Question: What is the main concern?
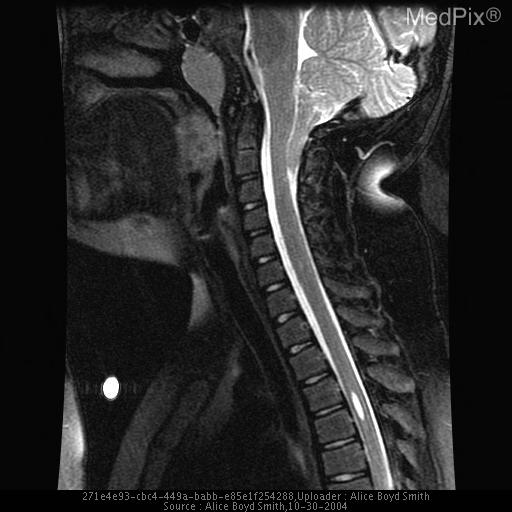
Answer: The findings suggest There is an encephalocele in the frontal region, extending into the nasion.
There is a small fluid collection (syringohydromyelia) in the thoracic spinal cord.. Sagital T2 image demonstrates an associated Chiari I malformation and upper thoracic syrinx.. The patient might have a history of 8 year old female from the Pacific Islands with an encephalocele.